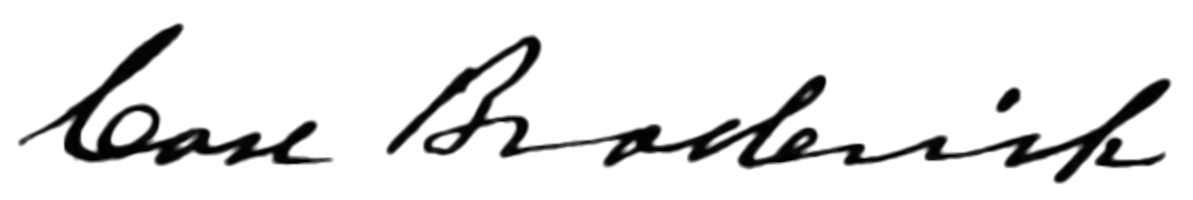
Signature of: case broderick